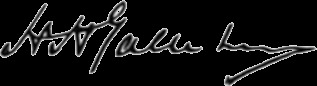
Signature of: henry hammond gallison